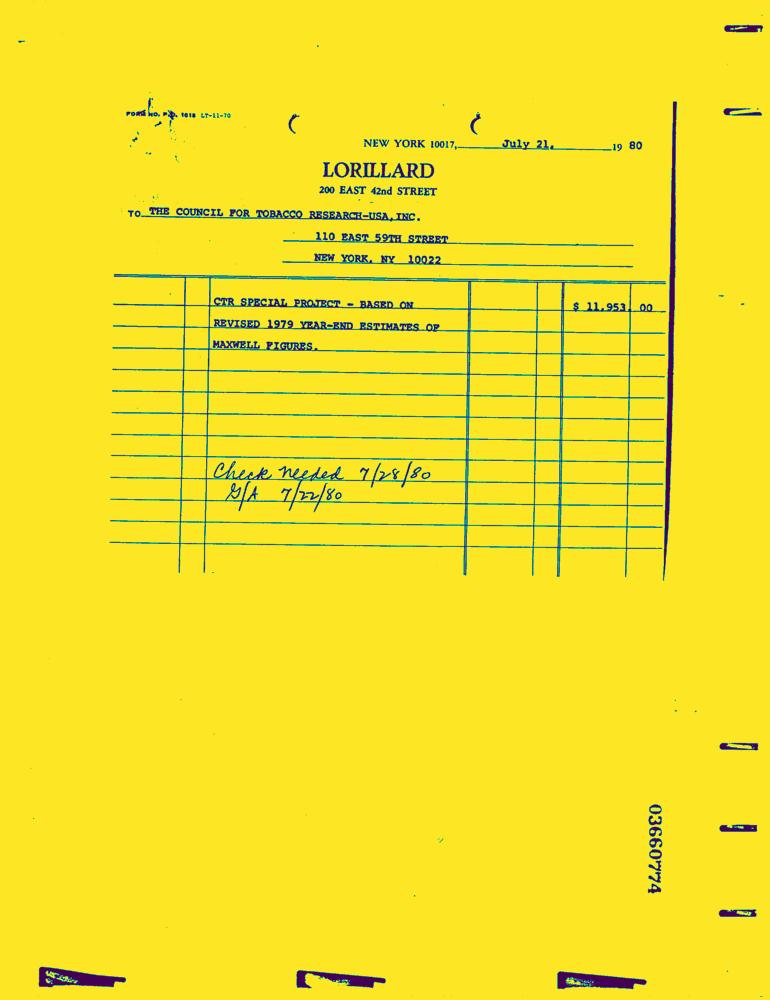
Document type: Invoice-Doc